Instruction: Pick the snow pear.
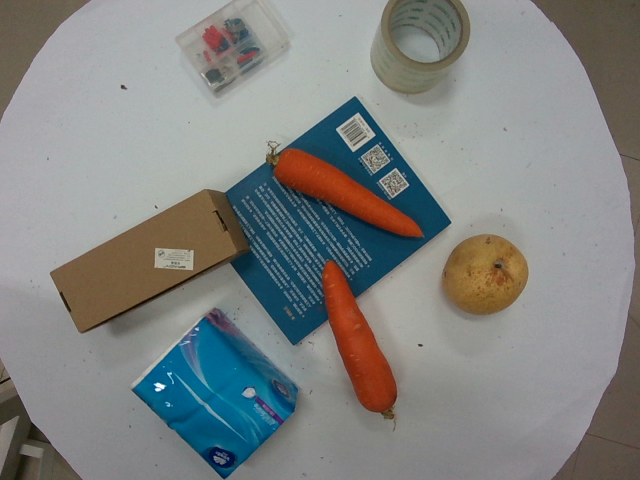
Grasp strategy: vertical